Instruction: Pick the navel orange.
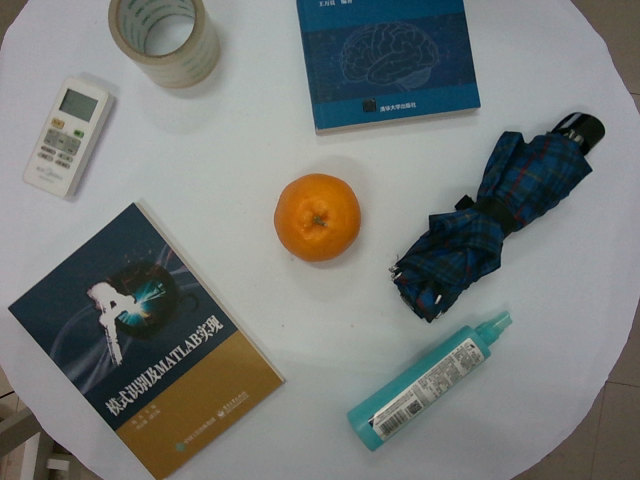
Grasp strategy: vertical